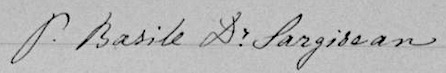
Signature of: barsegh sargisean